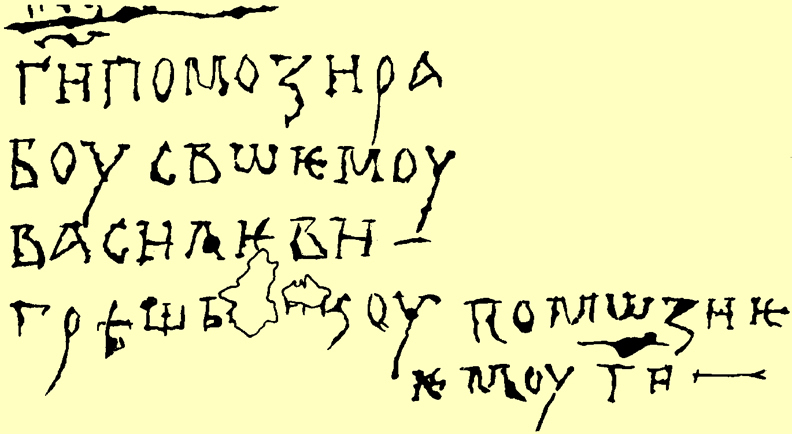
Signature of: vladimir ii monomakh